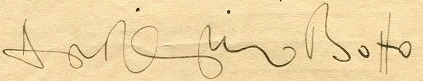
Signature of: antónio botto